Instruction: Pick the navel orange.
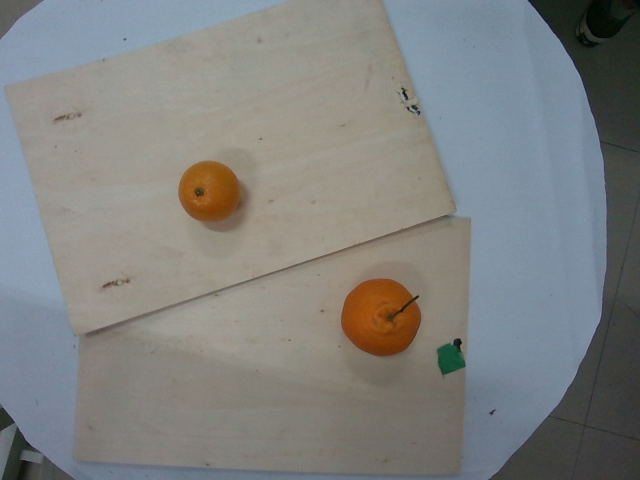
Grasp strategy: vertical